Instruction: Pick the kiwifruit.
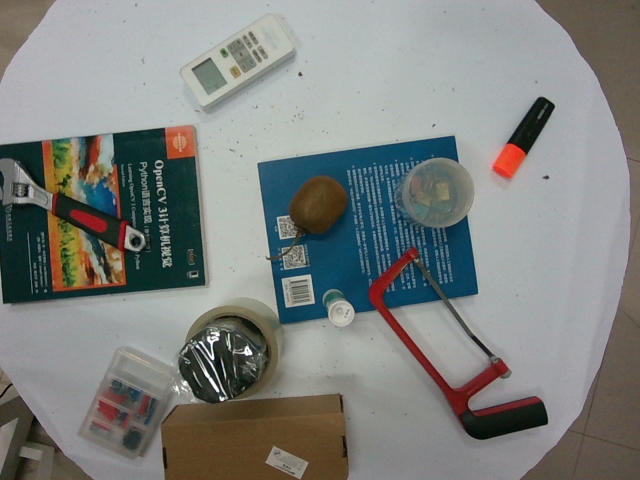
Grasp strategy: vertical